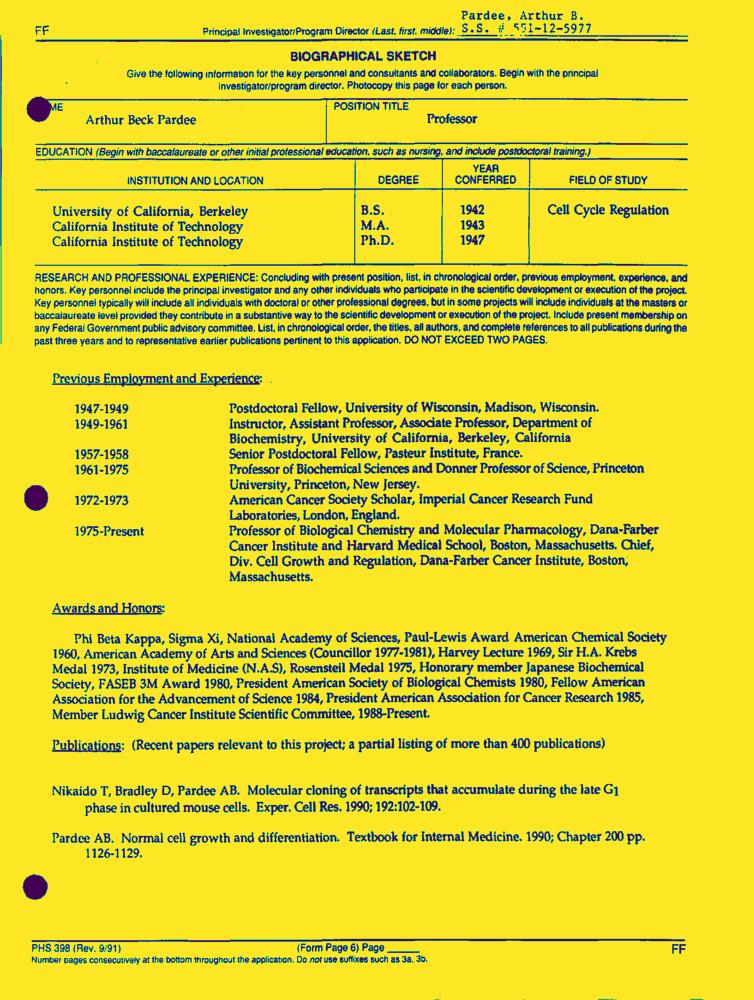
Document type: Resume-Doc